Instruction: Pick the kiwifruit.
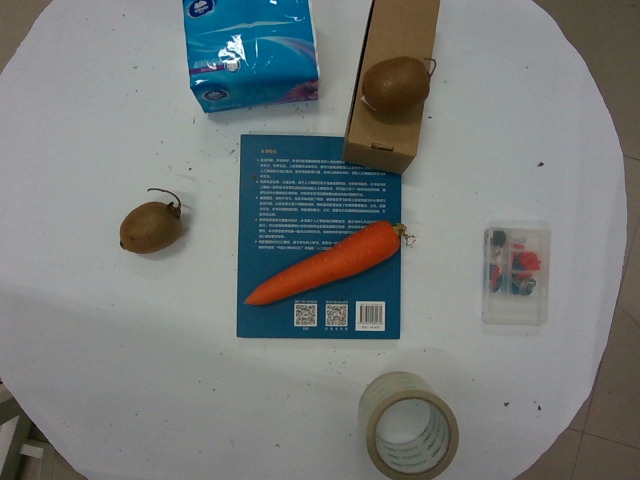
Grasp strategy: vertical